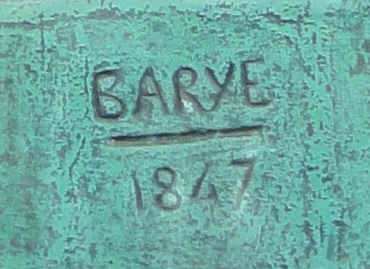
Signature of: antoine louis barye